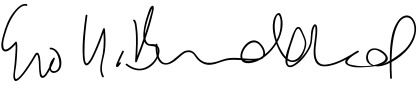
Signature of: gro harlem brundtland